Question: What is the mailing or notice date provided in the document?
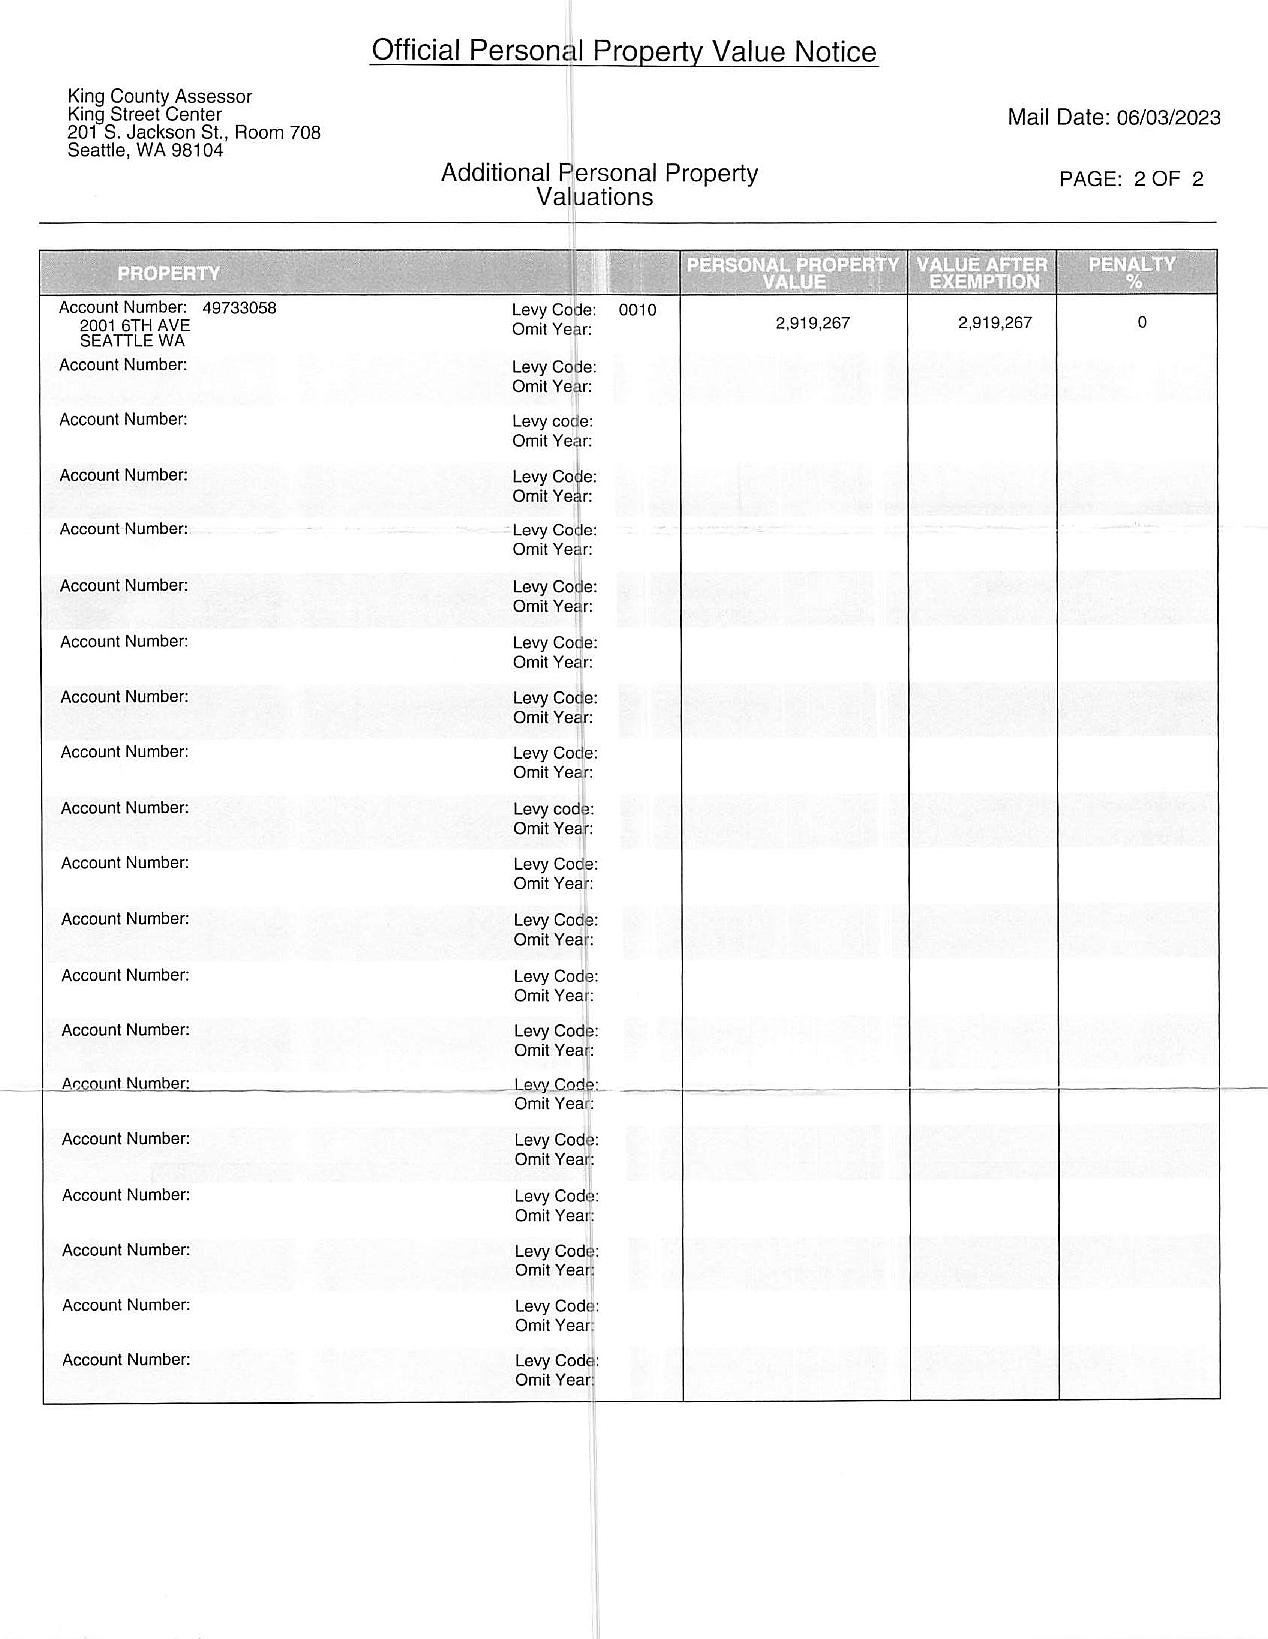
Answer: "6/3/23"